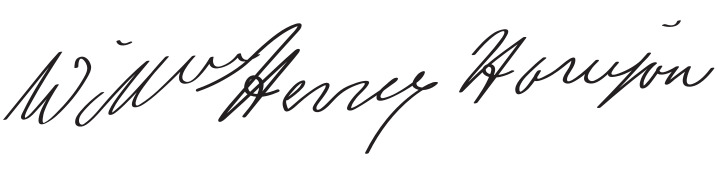
Signature of: william henry harrison